Question: What is the filing due date as per the document?
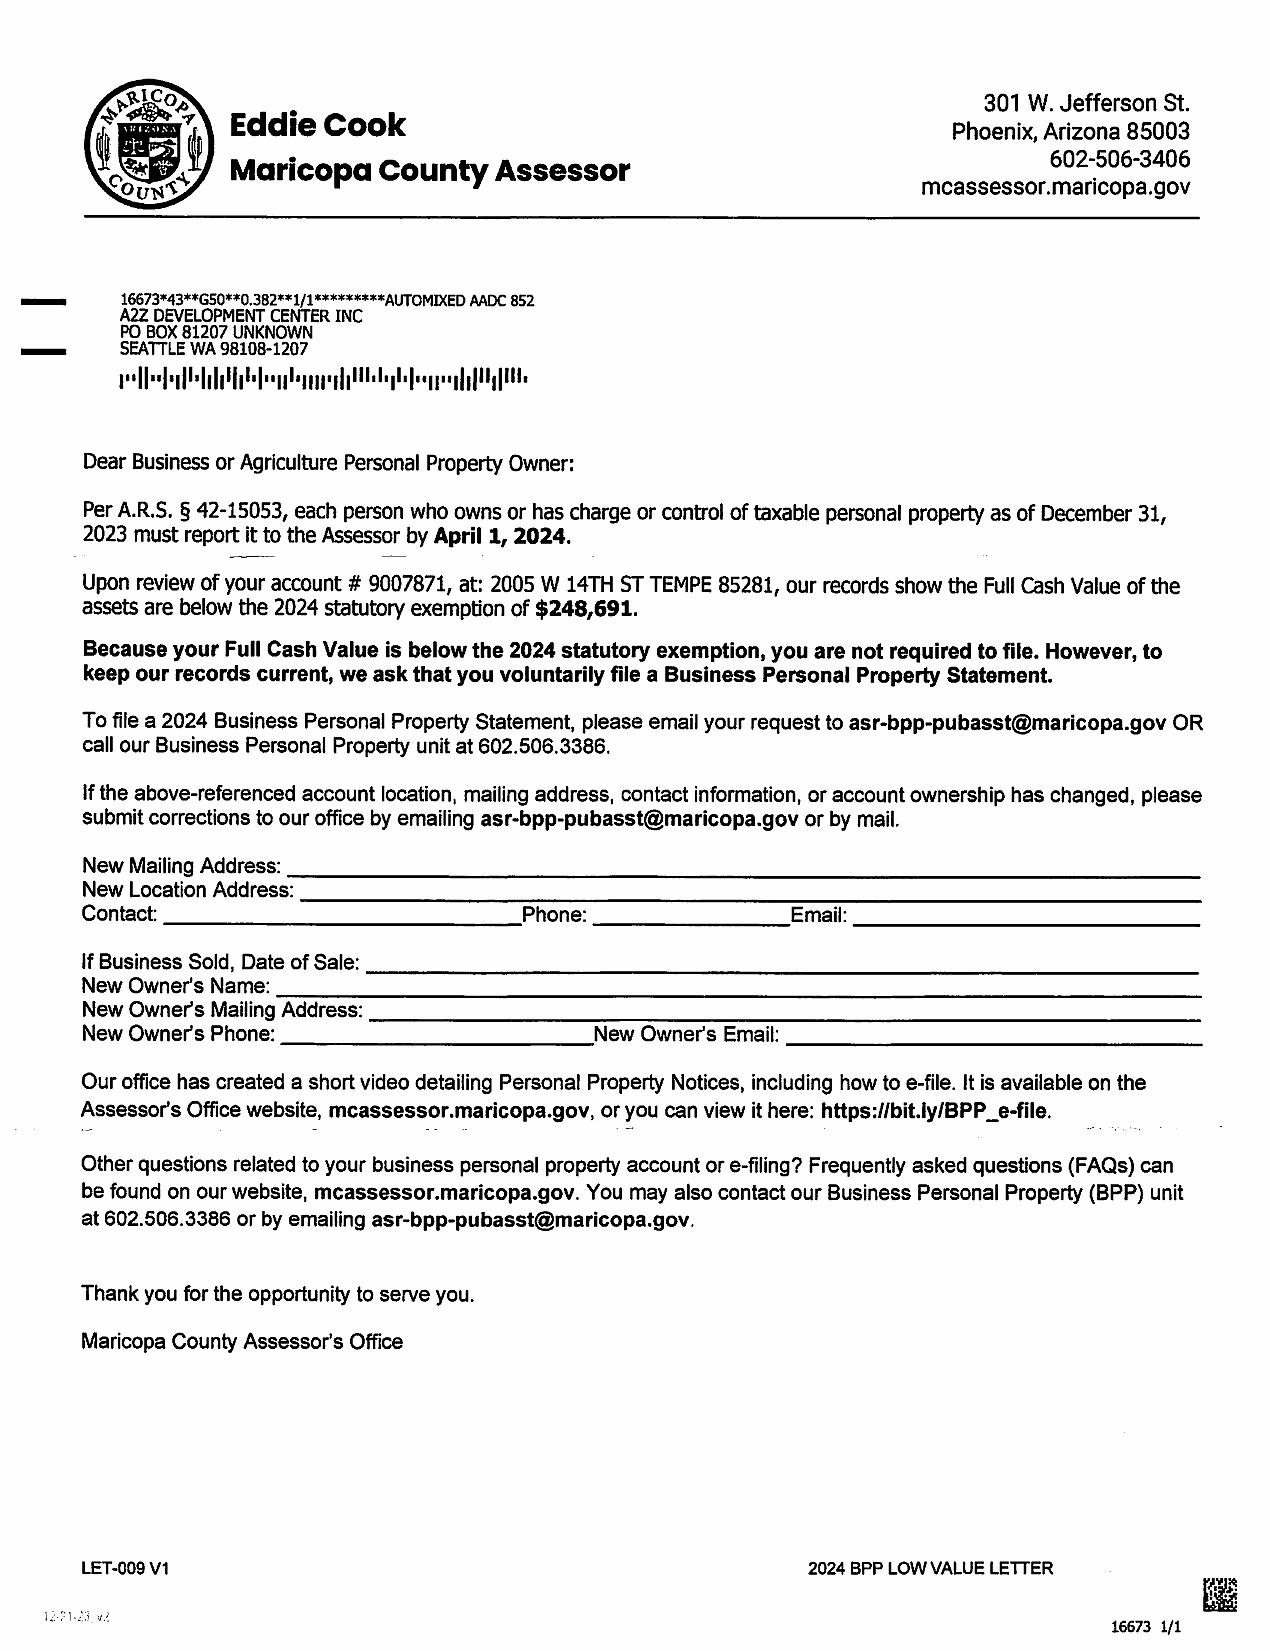
Answer: "1-Apr-24"